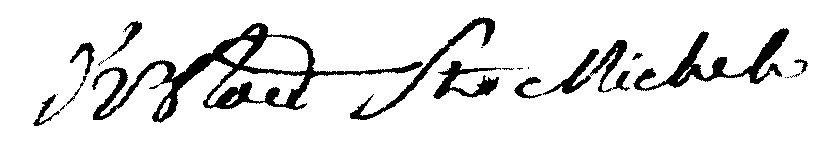
Signature of: stanislas bernard pierre d ustou saint michel